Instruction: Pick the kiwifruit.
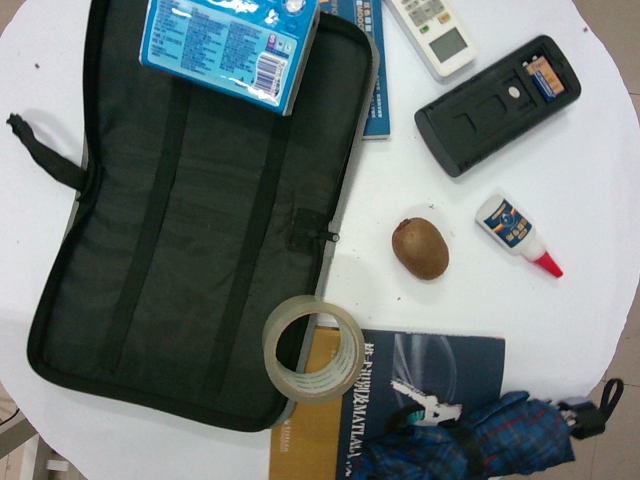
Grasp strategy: vertical